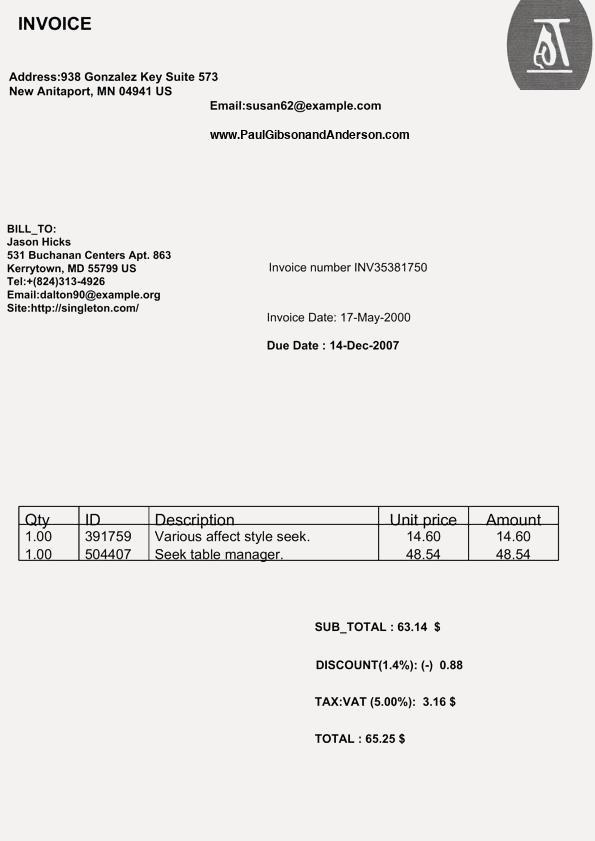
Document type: Invoice